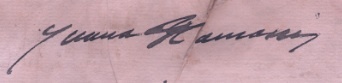
Signature of: carolina carlesimo